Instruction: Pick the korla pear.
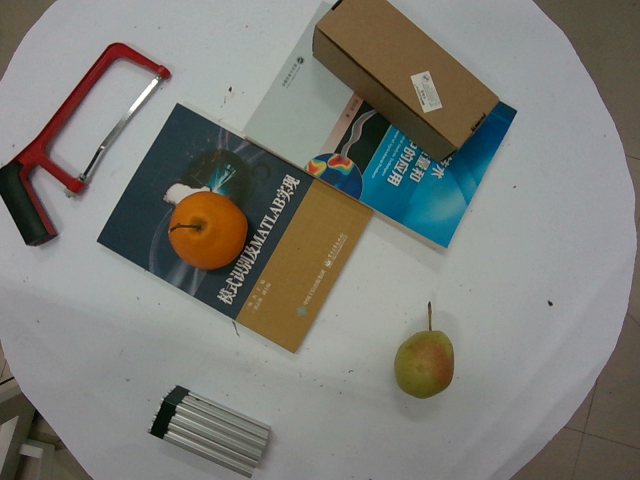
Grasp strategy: vertical